Question: What is the address or location of the property listed in the document?
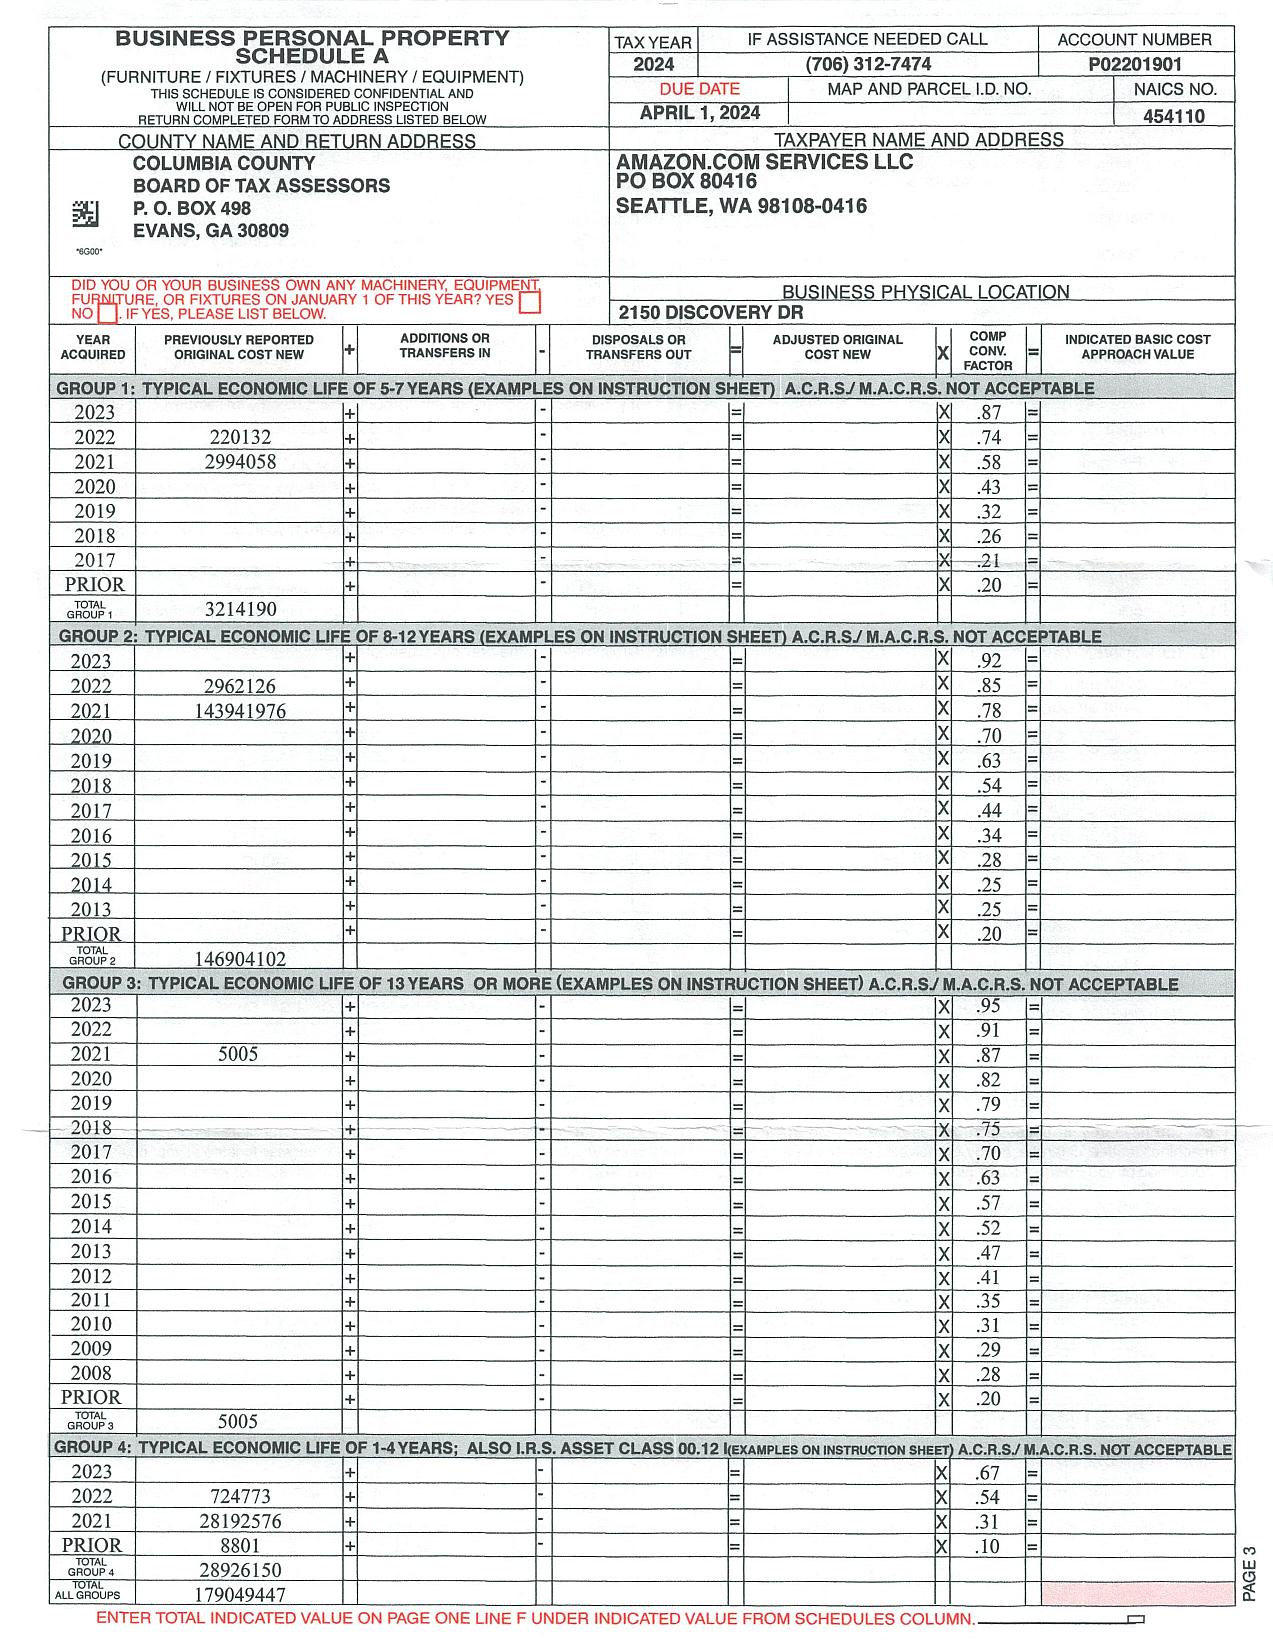
Answer: "2150 DISCOVERY DR"